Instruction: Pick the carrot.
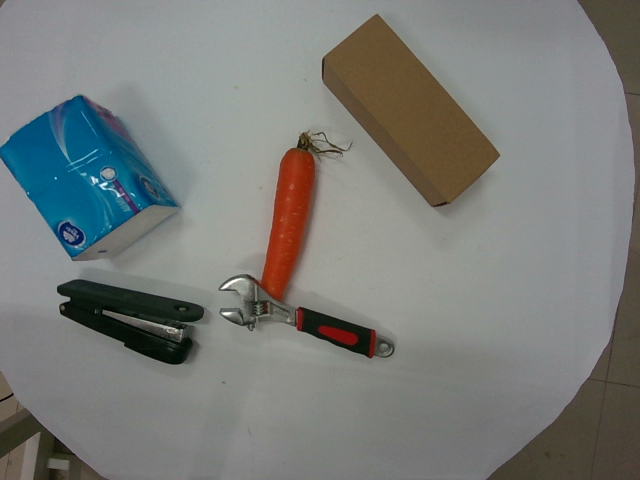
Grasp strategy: vertical